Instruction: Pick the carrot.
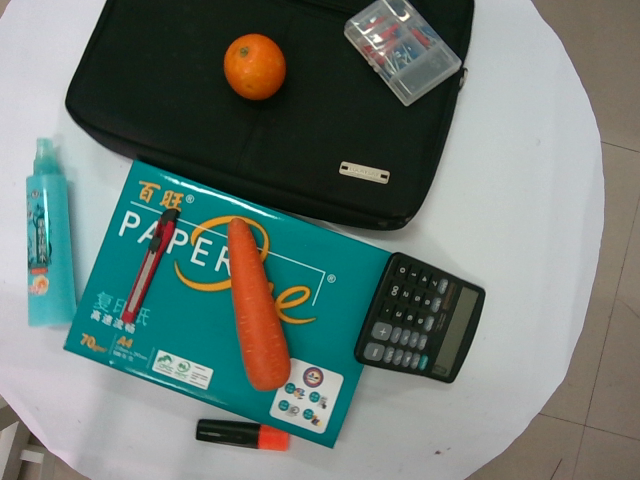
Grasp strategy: vertical